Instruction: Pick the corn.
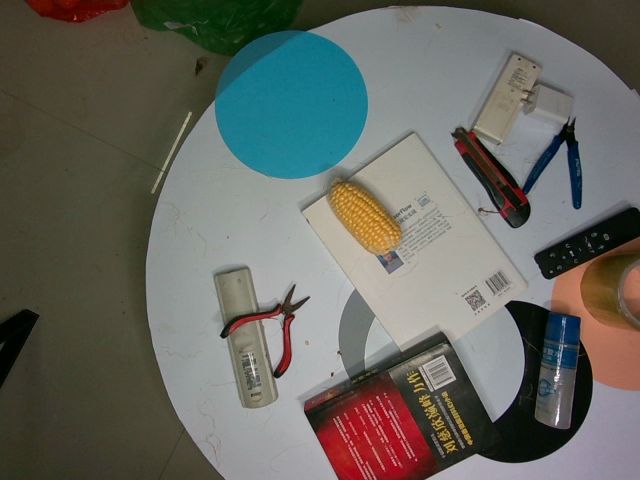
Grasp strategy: vertical